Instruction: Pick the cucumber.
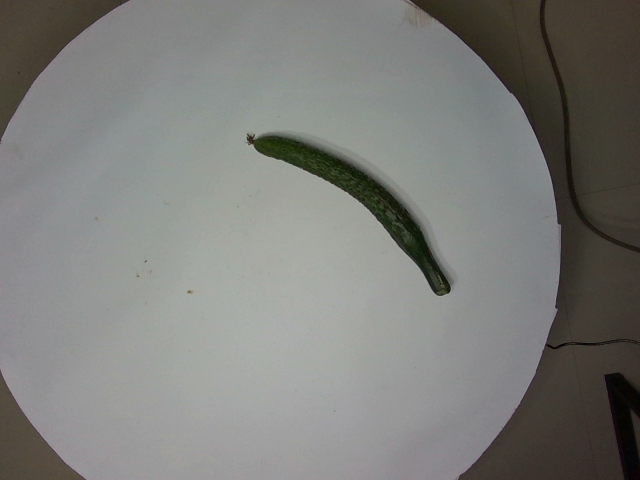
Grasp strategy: vertical